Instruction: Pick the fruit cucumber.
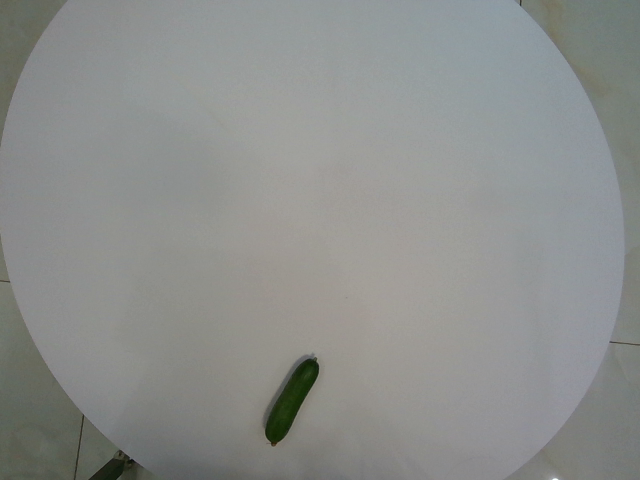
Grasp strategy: vertical